Question: What is the suspected problem?
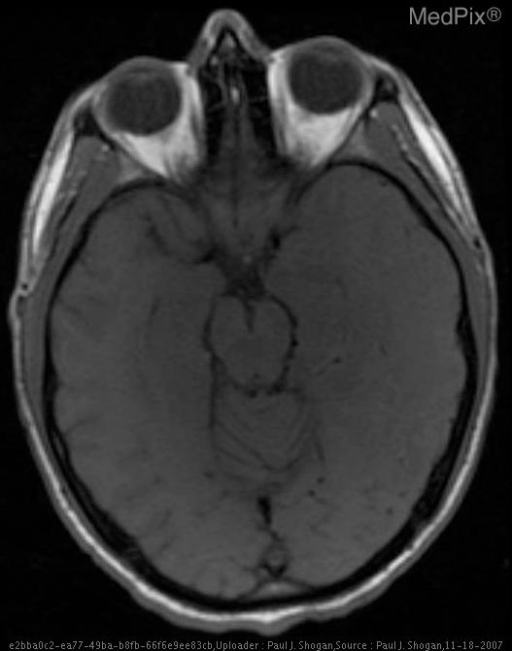
Answer: The findings suggest Non-contrast CT: Hypoattenuation in the left temporal and inferior frontal lobes.  Mild mass effect is also seen with effacement of the Sylvian cistern, and Ambient cistern.

Contrast enhanced CT:  Patchy peripheral enhancement in the bilateral temporal lobes, and insula.  There are also foci of circumscribed low density within the left insula, and evidence of subtle mass effect.

MRI:

DWI: T2 signal hyperintensity with restricted diffusion, in the left temporal lobe, and bilateral insula.

T2WI: Increased signal intensity and swelling of the gray matter of the left temporal lobe with mild mass effect, evidenced by effacement of the Ambient cistern at the left medial temporal lobe and midbrain.  Additionally, there is mild increased signal intensity of the right medial temporal lobe.  Also, there is increased signal intensity in the left greater than right insular gray matter.

Coronal T2-weighted FLAIR MR shows bilateral asymmetric involvement of the medial temporal lobes and insula.

T1WI:  Low signal intensity in the left greater than right insula secondary to surrounding edema, with no evidence of hyperintensity to suggest the presence of subacute blood products.

Post-gadolinium T1WI demonstrates patchy peripheral enhancement in the left temporal lobe, and left greater than right insula.. Axial T1 weighted image prior to the administration of gadolinium demonstrates swelling of the gray matter of the left temporal lobe with mild mass effect, and no evidence of signal hyperintensity to suggest the presence of subacute blood products.. The patient might have a history of 21 yo male presenting with fever, new onset of aphasia, and one episode of loss of consciousness..